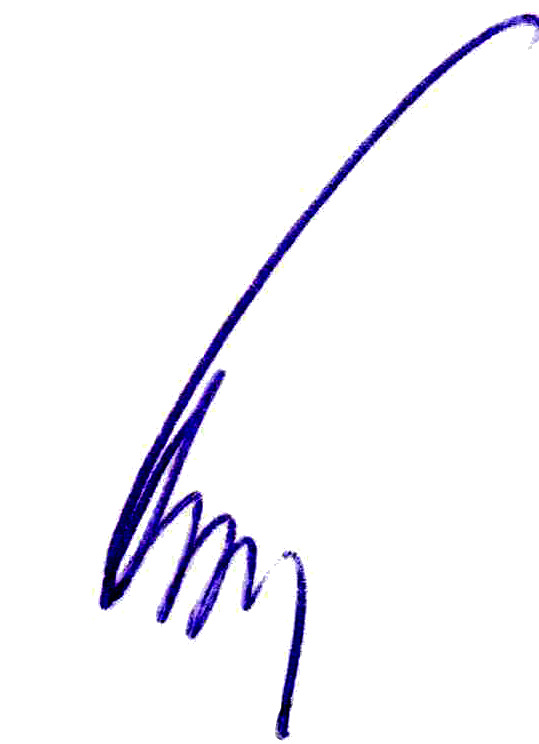
Signature of: jindřich florián